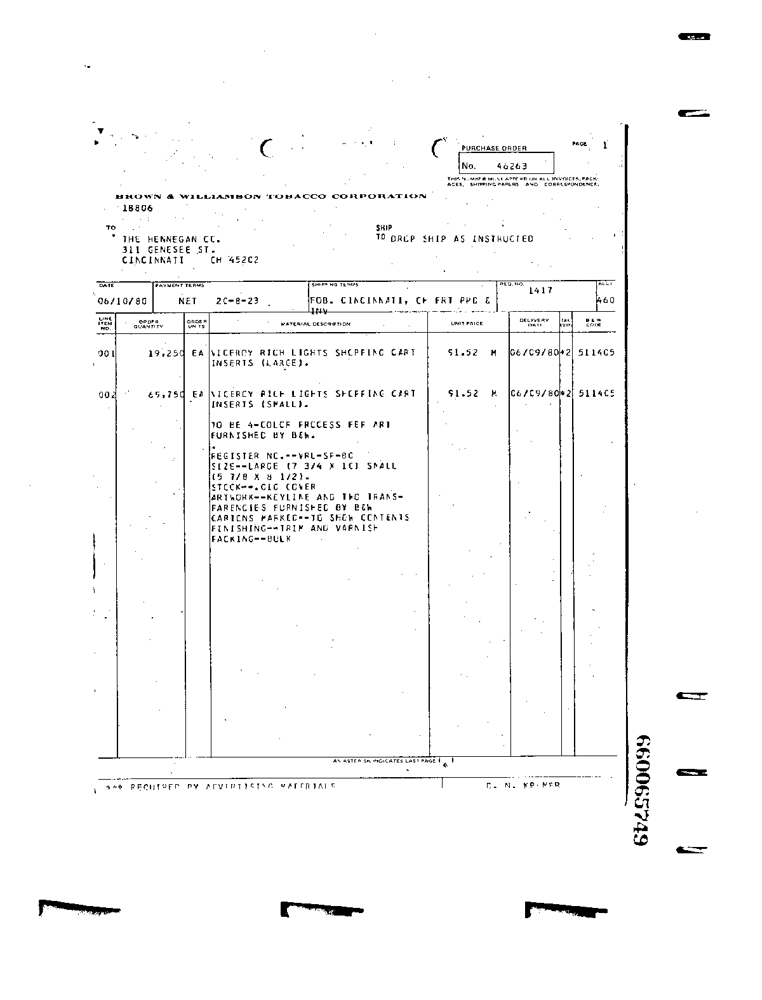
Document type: Invoice